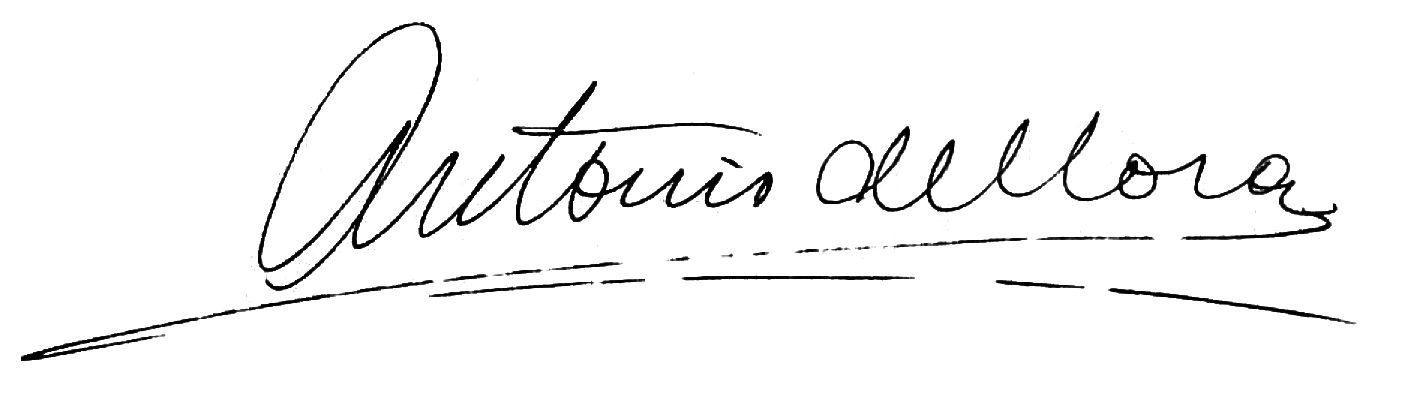
Signature of: antonio mora claros